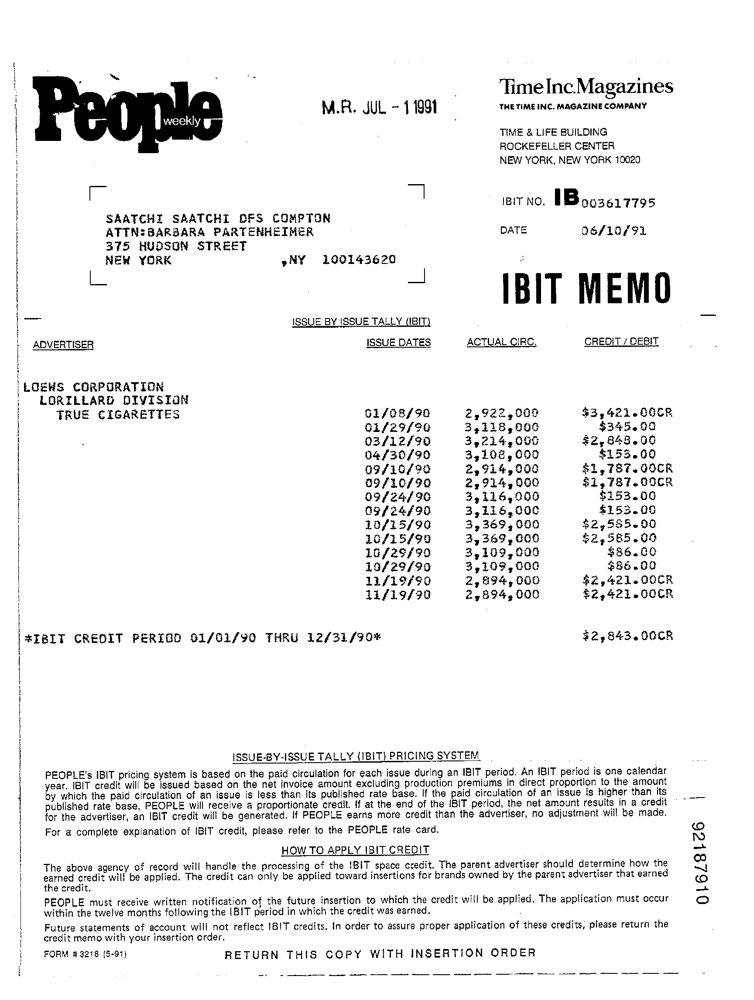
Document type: Invoice